Question: In what way does the history help explain the case?
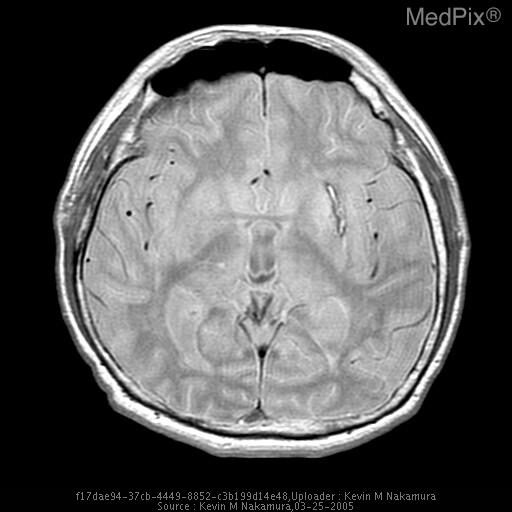
Answer: The patient's history of 76 year-old hypertensive male with altered mental status, presenting to the emergency department via EMS. is key in understanding the case.